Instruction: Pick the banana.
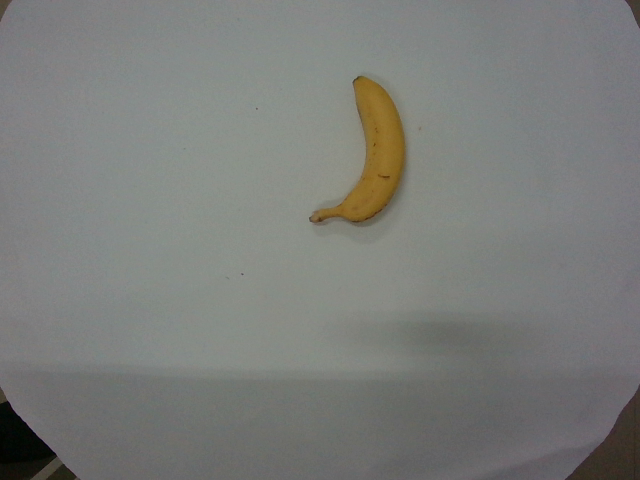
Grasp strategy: vertical